Question: Which state is mentioned in the document?
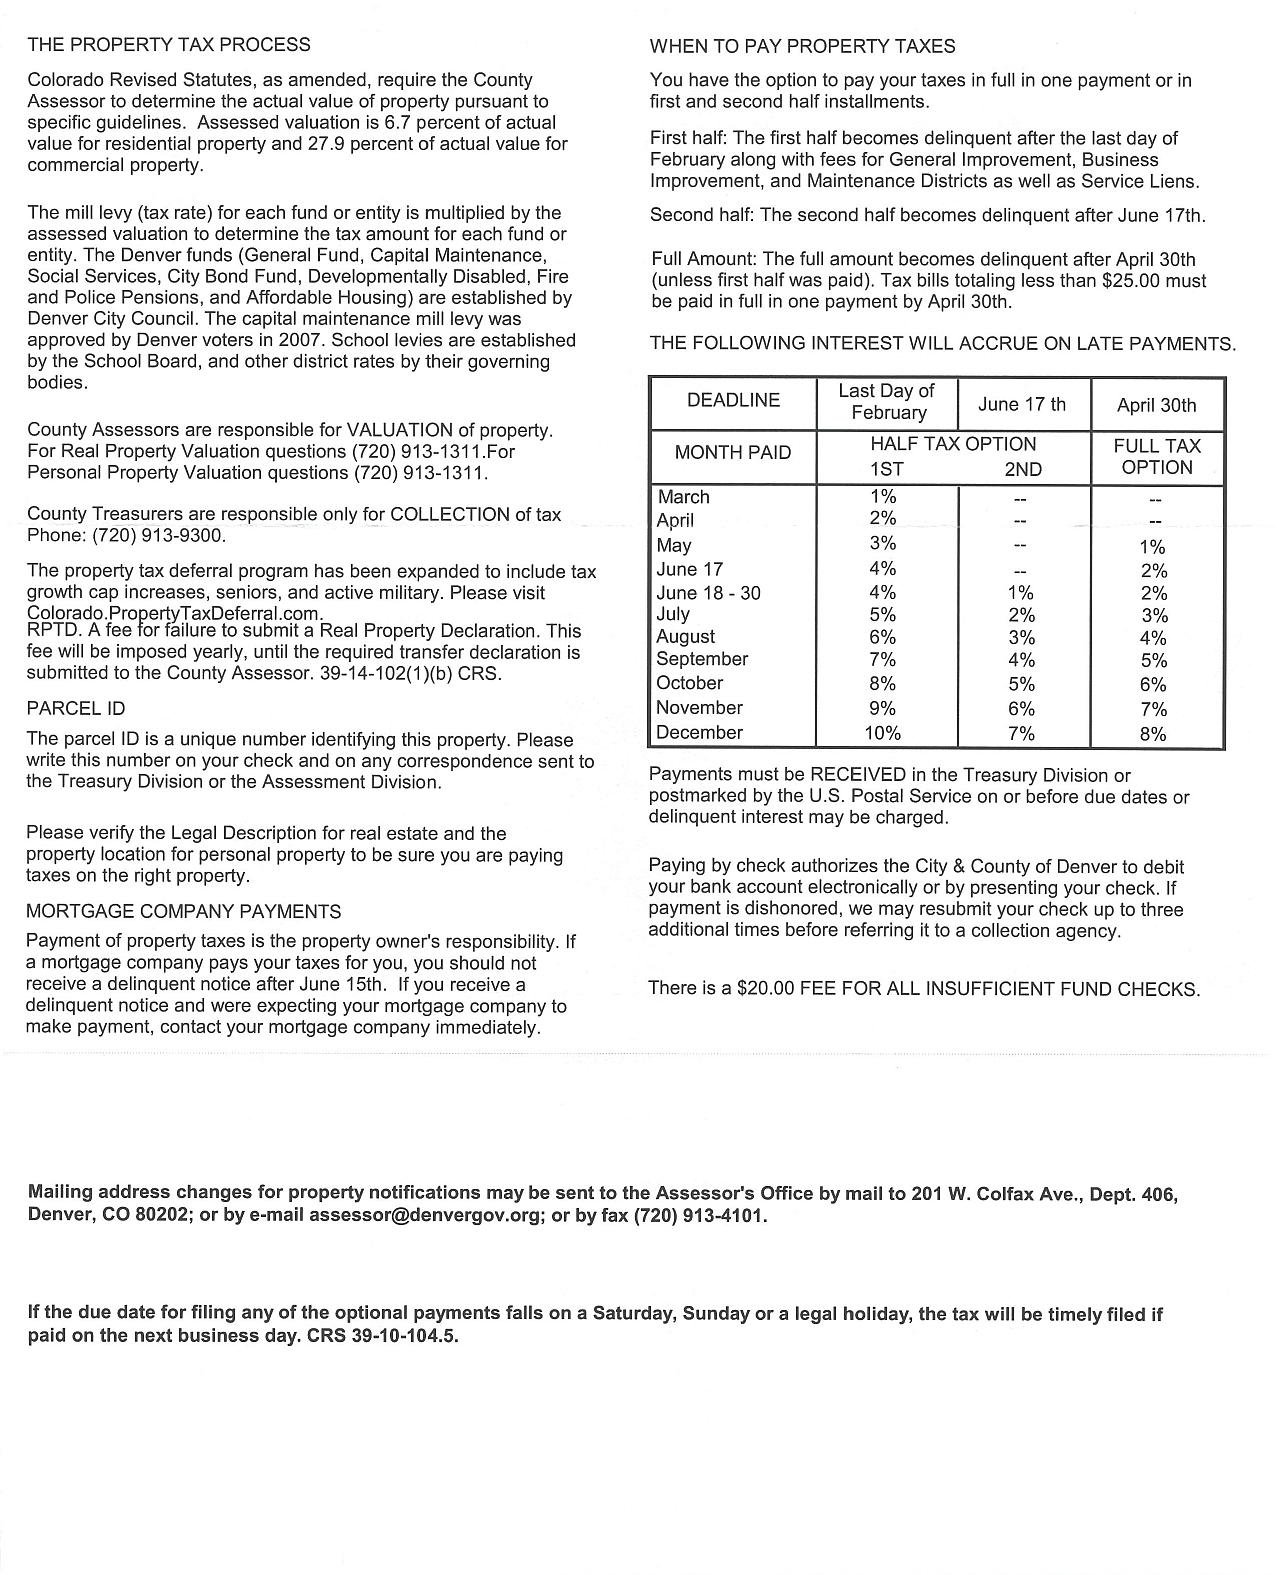
Answer: "Colorado"